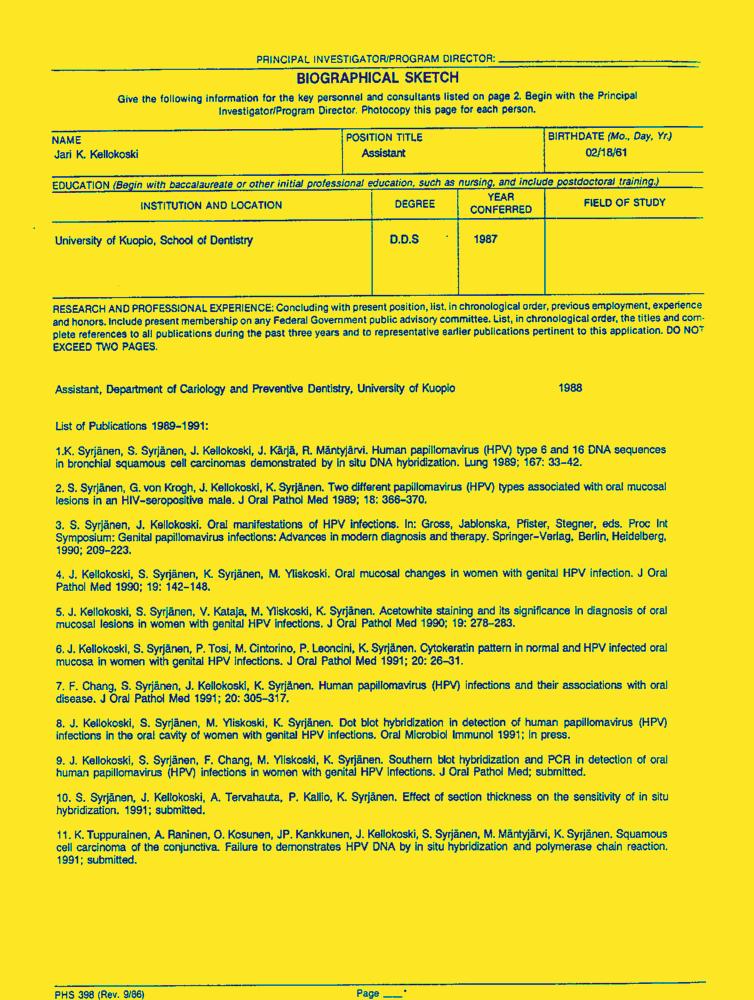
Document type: Resume-Doc